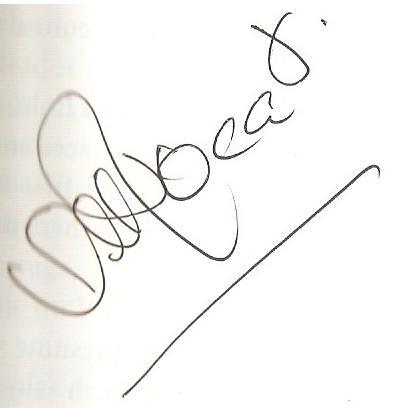
Signature of: juan manuel roca